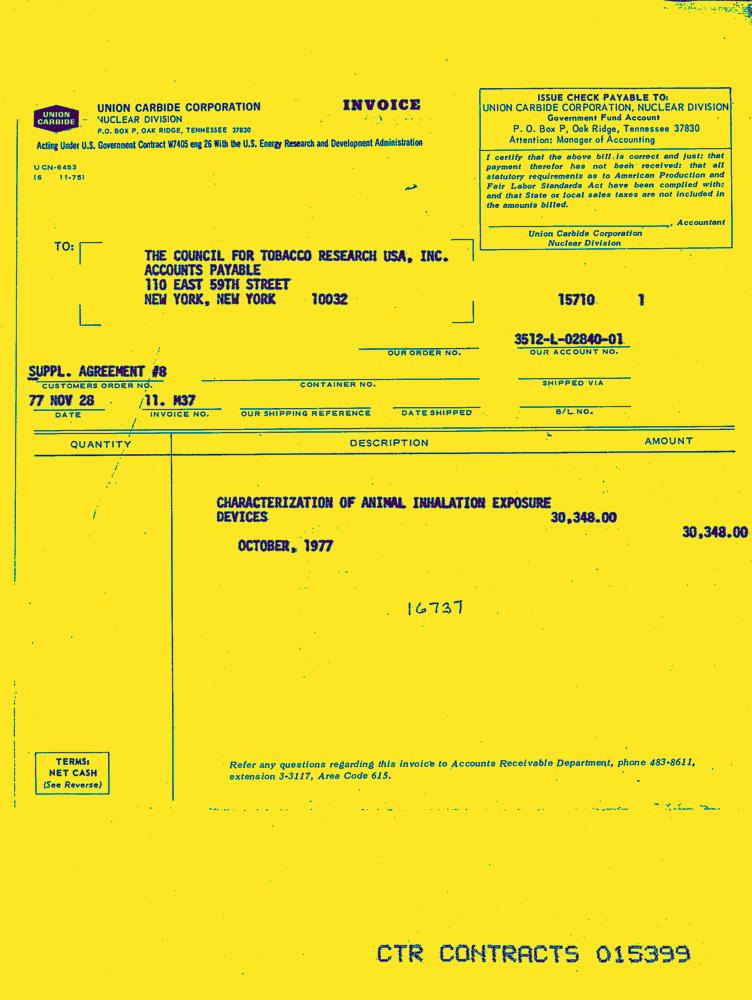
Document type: Invoice-Doc